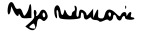
Signature of: mate balota